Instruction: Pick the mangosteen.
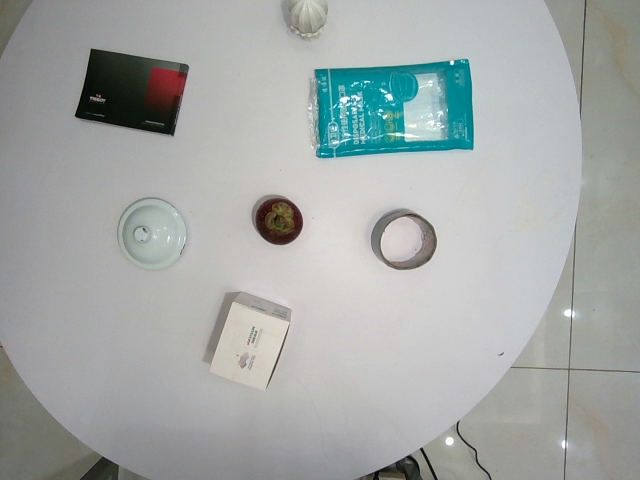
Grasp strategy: vertical